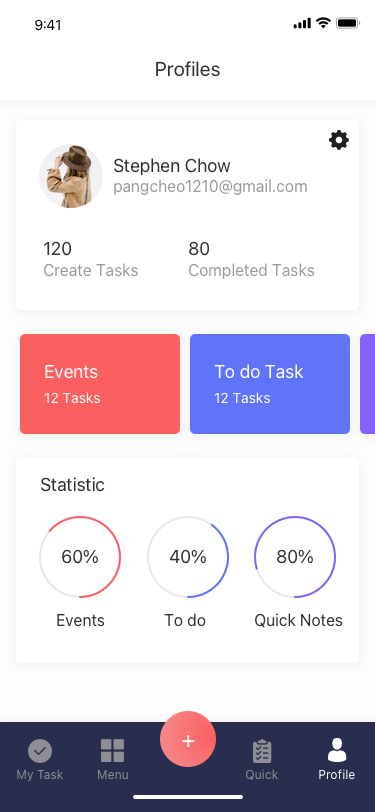
Text in this UI design:
Profiles
Profile
Quick
Menu
My Task
+
12 Tasks
Events
12 Tasks
To do Task
Statistic
60%
Events
80%
Quick Notes
40%
To do
120
Create Tasks
80
Completed Tasks
Stephen Chow
pangcheo1210@gmail.com